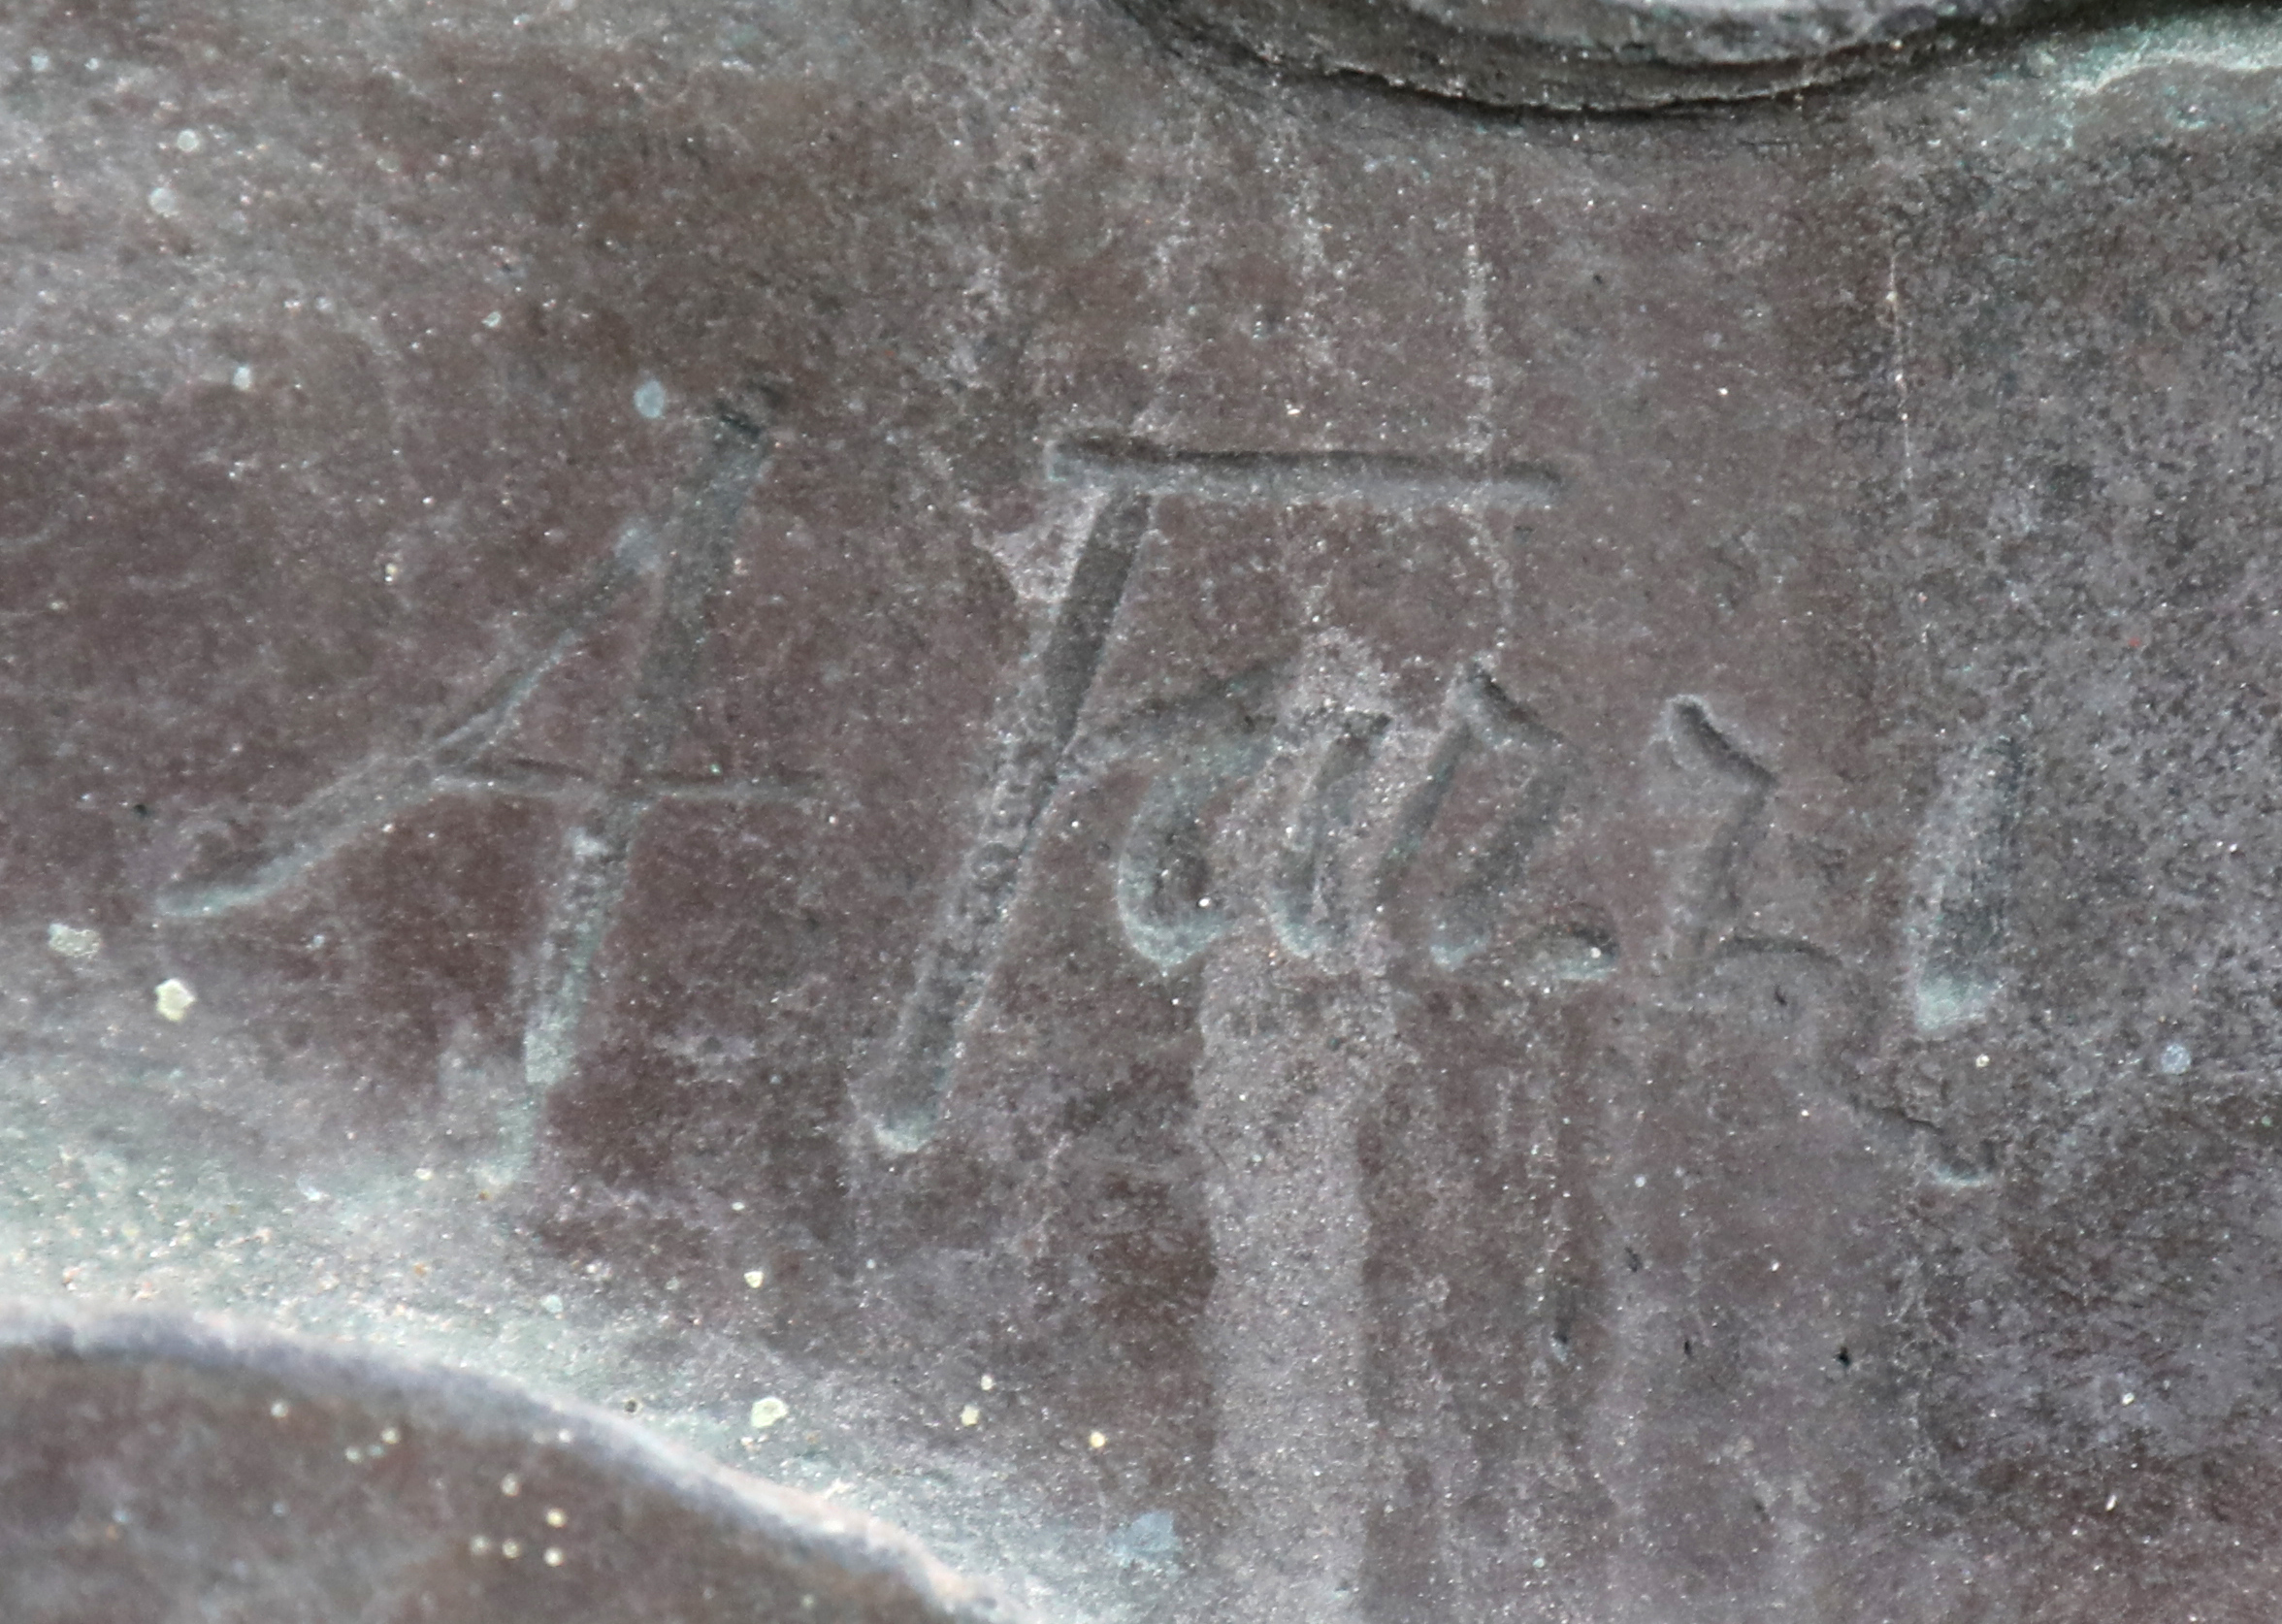
Signature of: arnaldo fazzi